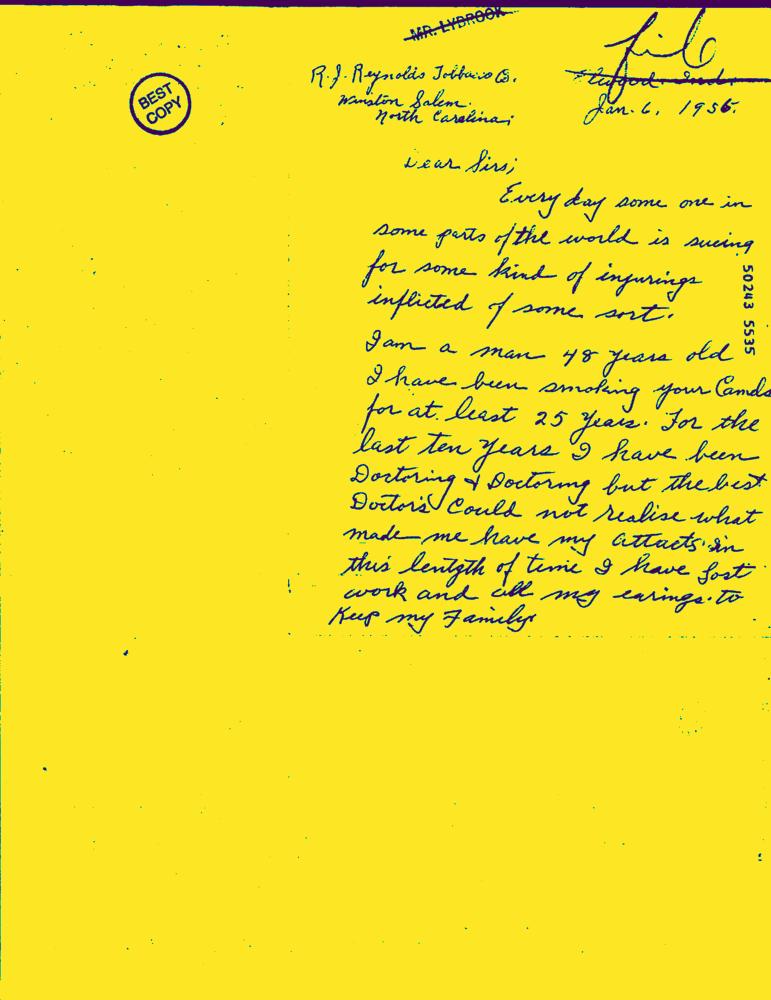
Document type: Hand-Written